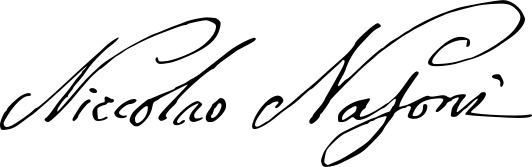
Signature of: nicolau nasoni